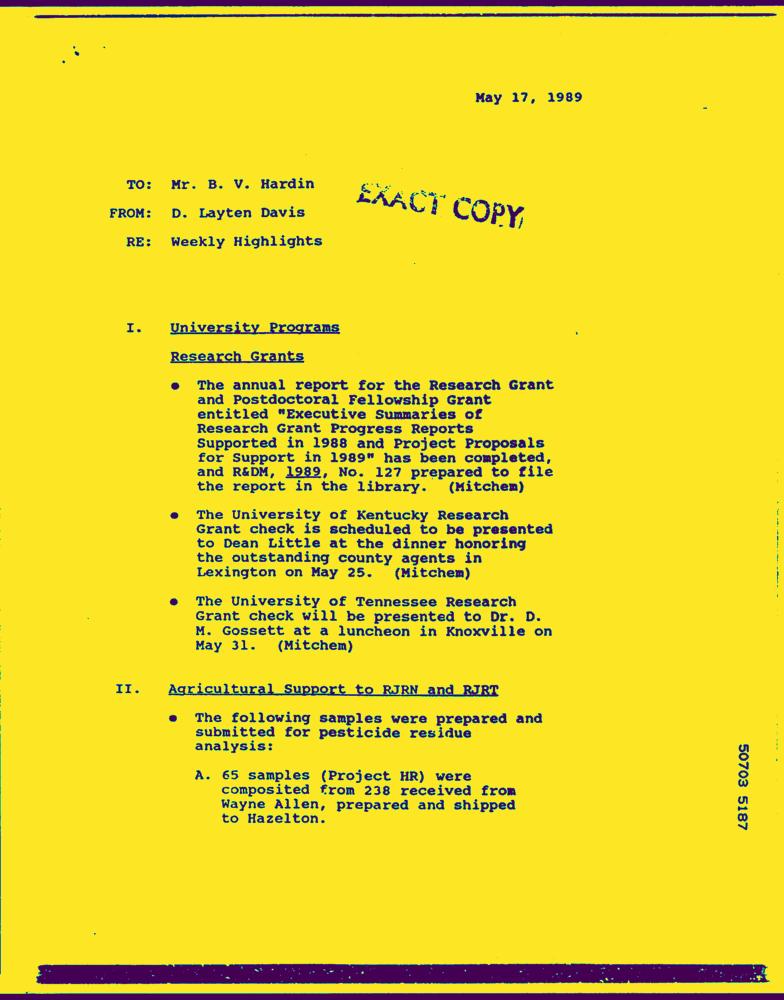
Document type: Letter-Doc